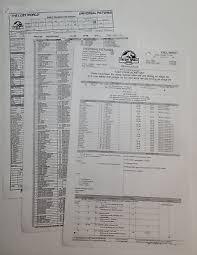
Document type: Invoice